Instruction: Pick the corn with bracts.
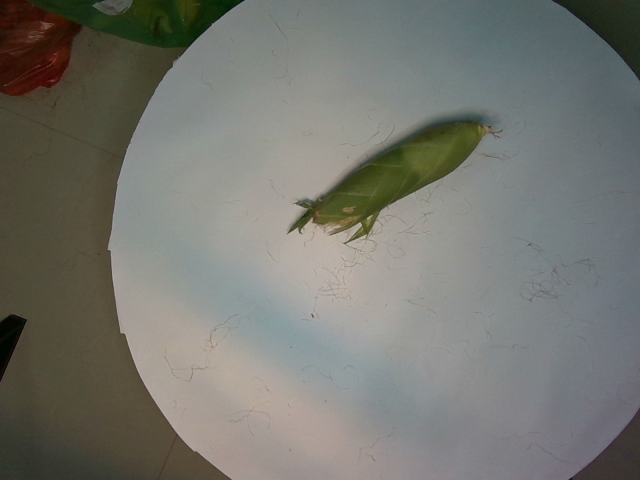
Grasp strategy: vertical